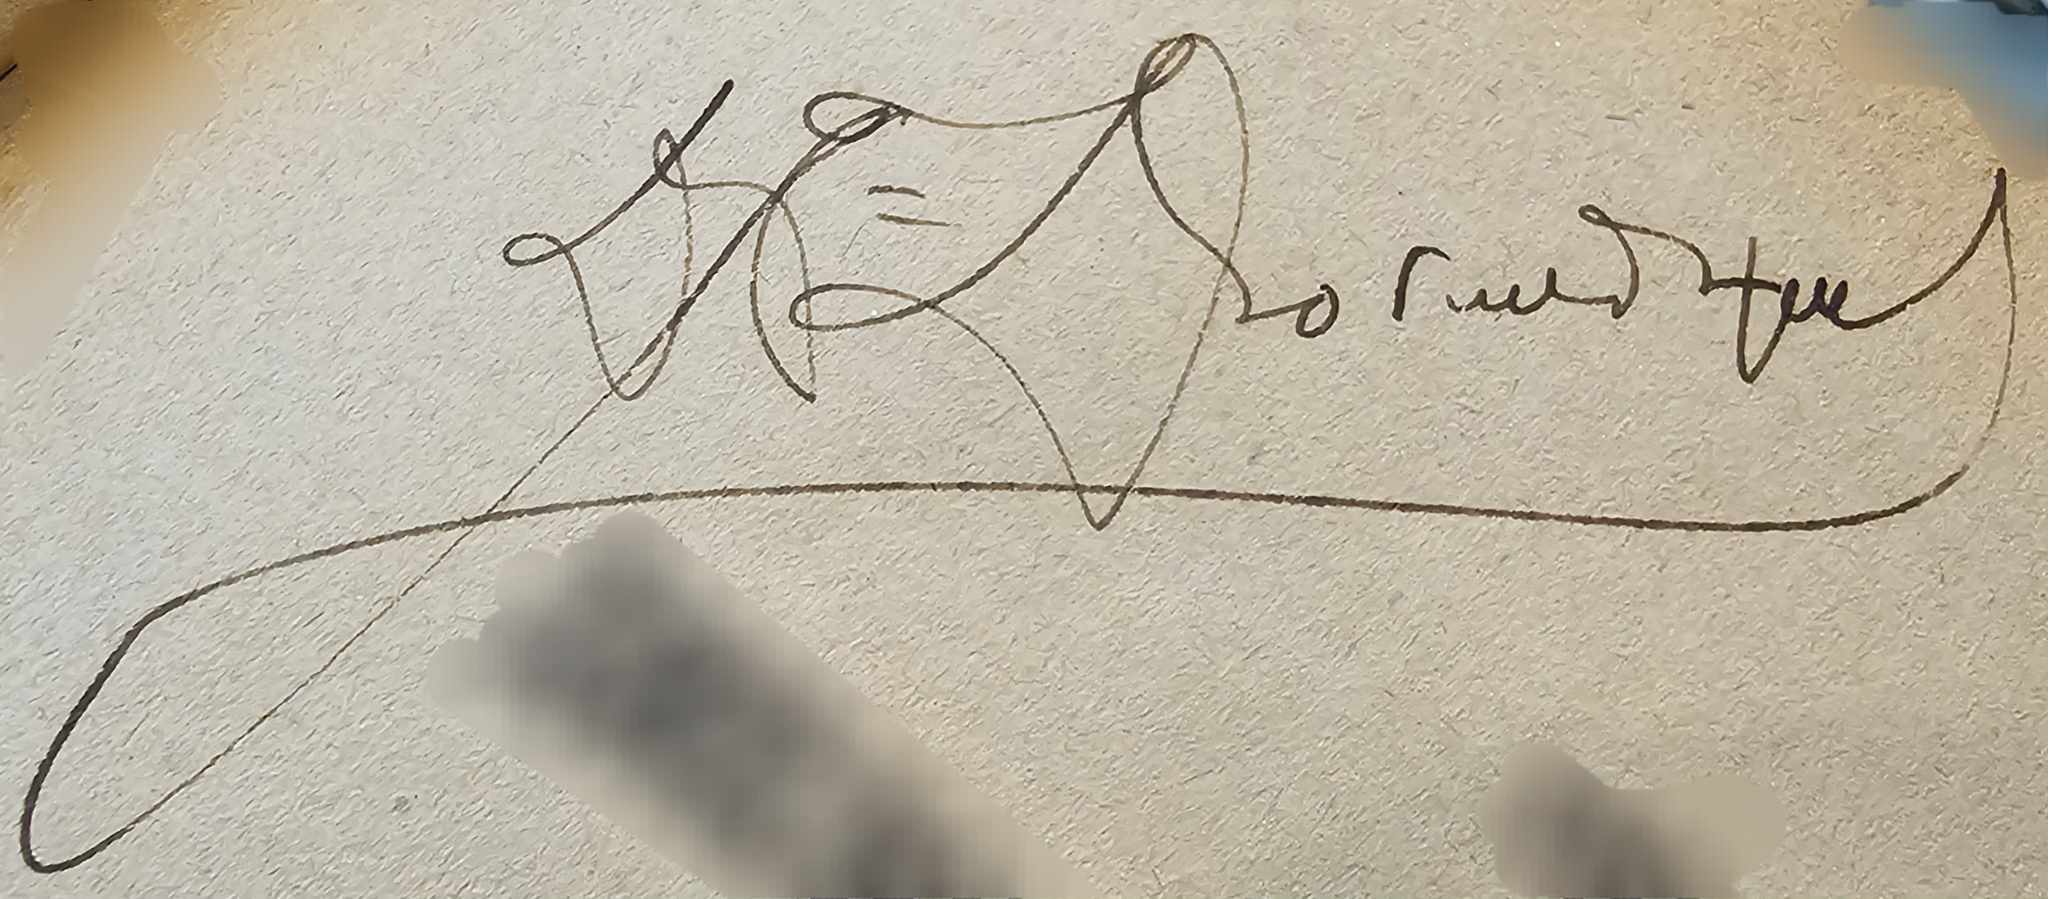
Signature of: lyben dyugmedzhiev